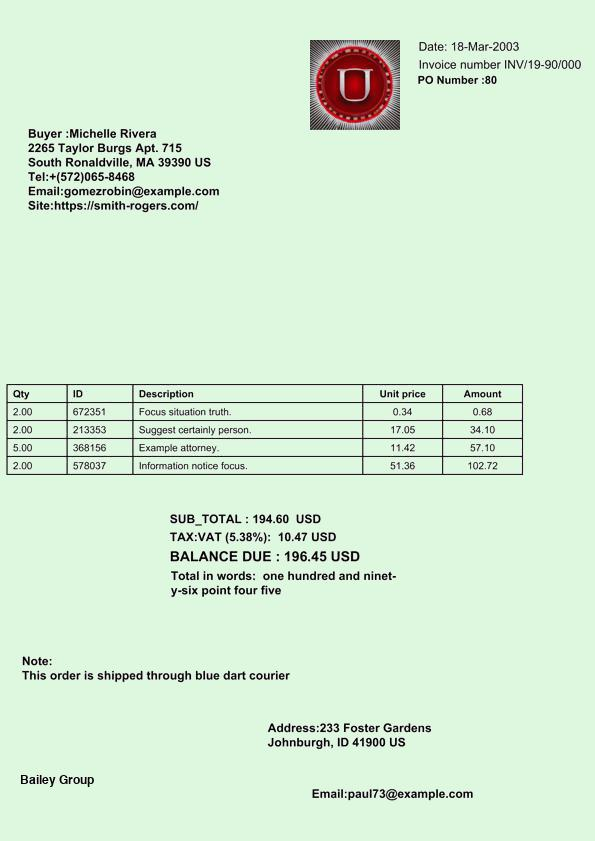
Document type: Invoice